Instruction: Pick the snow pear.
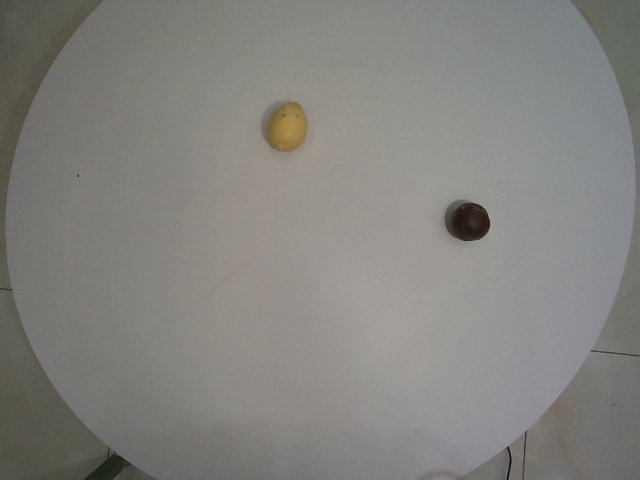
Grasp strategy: vertical